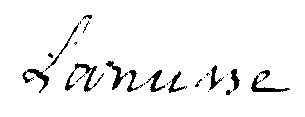
Signature of: jean lanusse